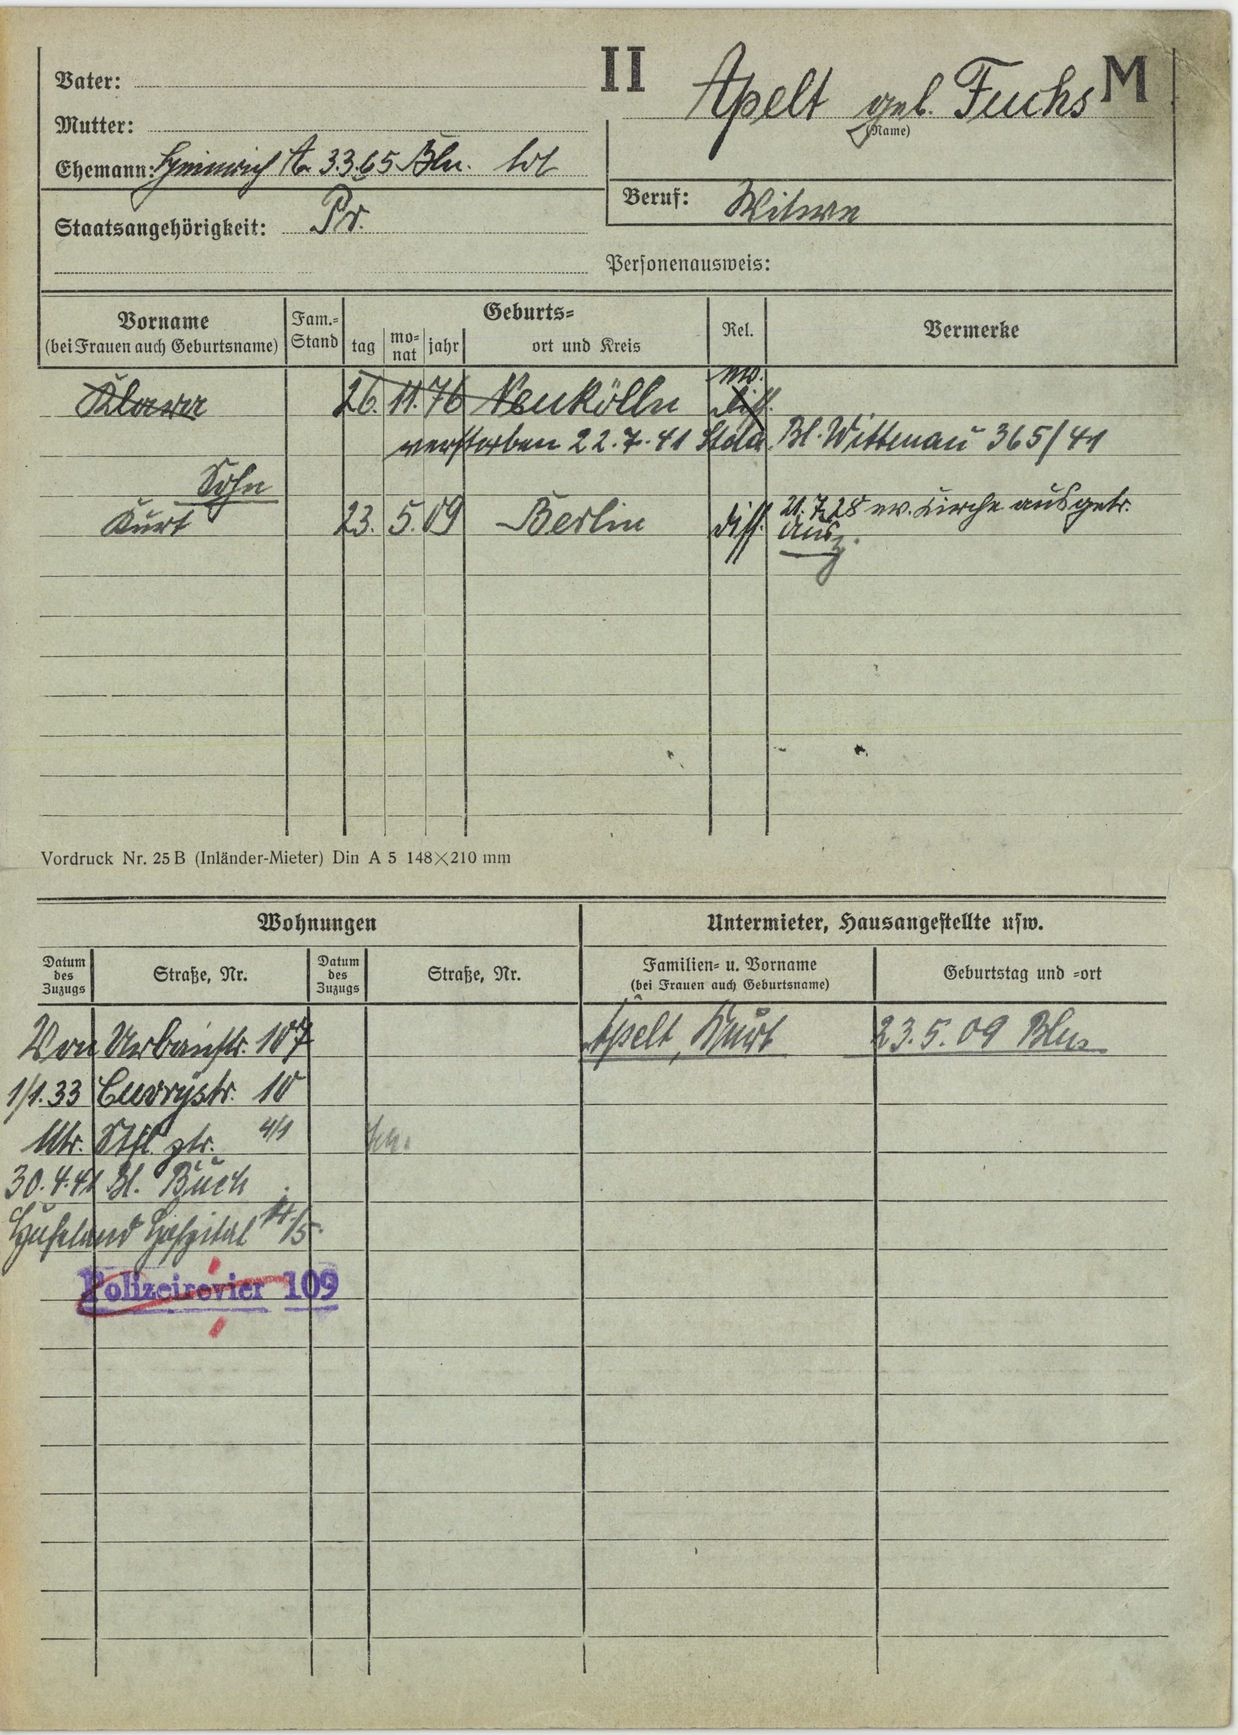
Apelt geb. Fuchs